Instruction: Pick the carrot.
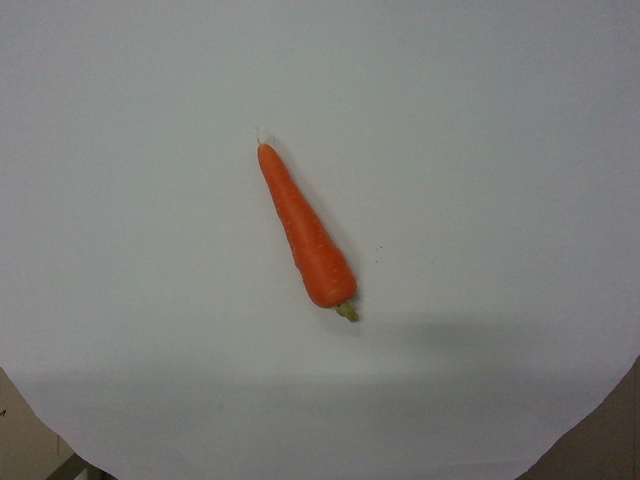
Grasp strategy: vertical